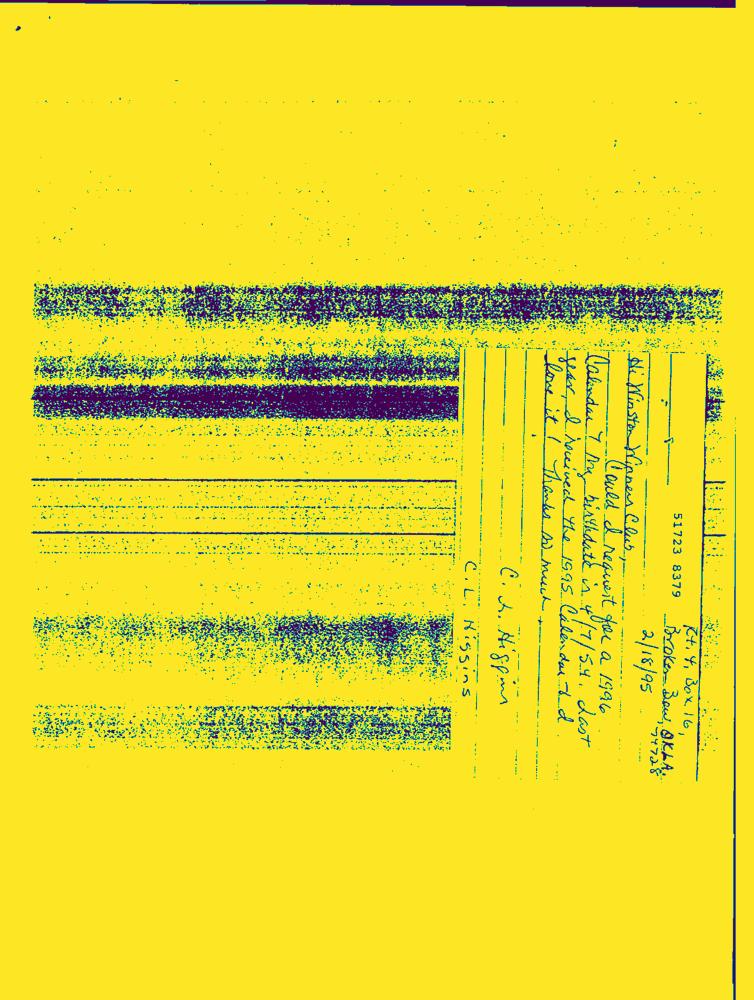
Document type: Hand-Written